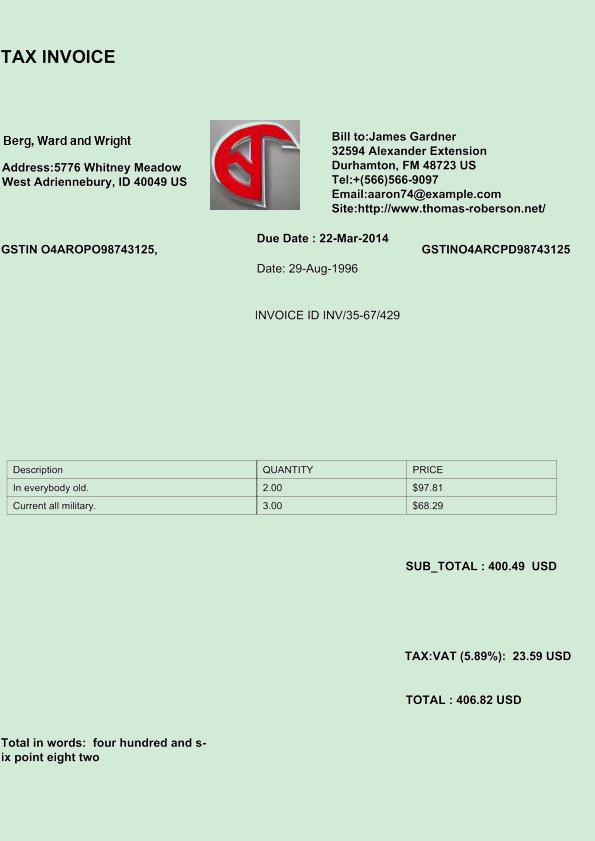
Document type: Invoice